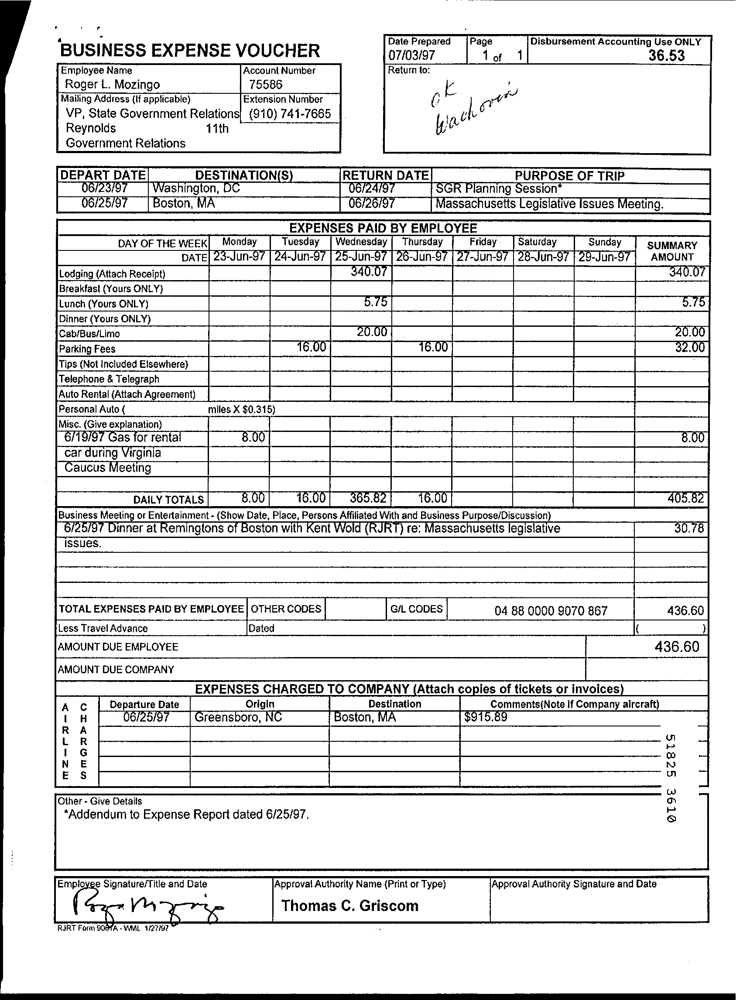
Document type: Invoice